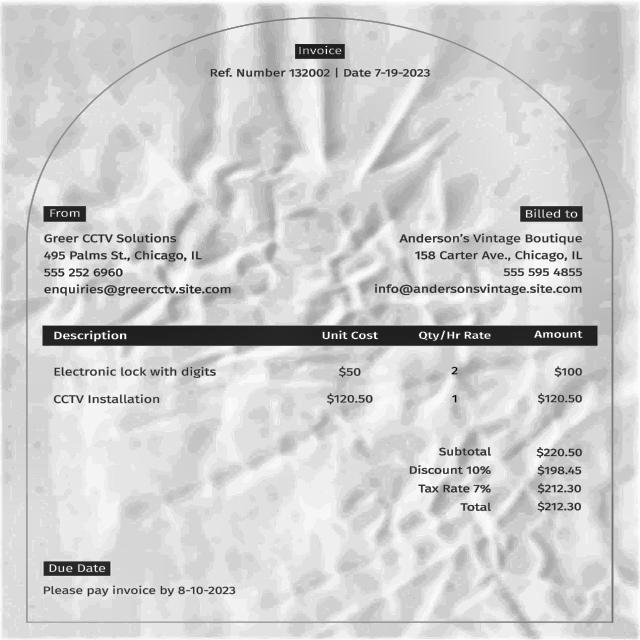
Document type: Invoice